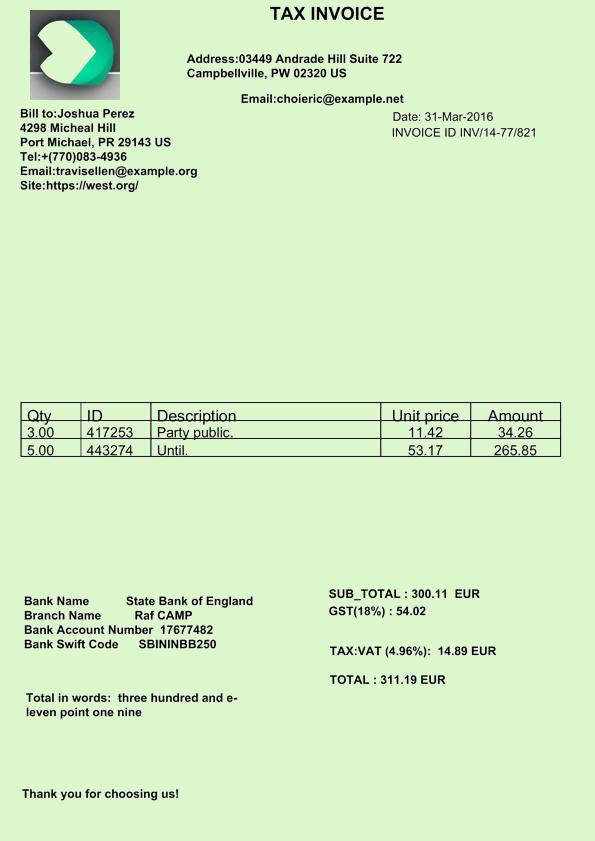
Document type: Invoice